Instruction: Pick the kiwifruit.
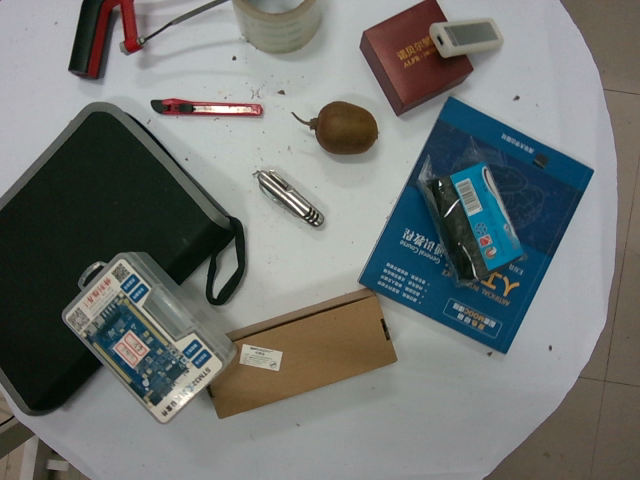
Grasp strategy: vertical